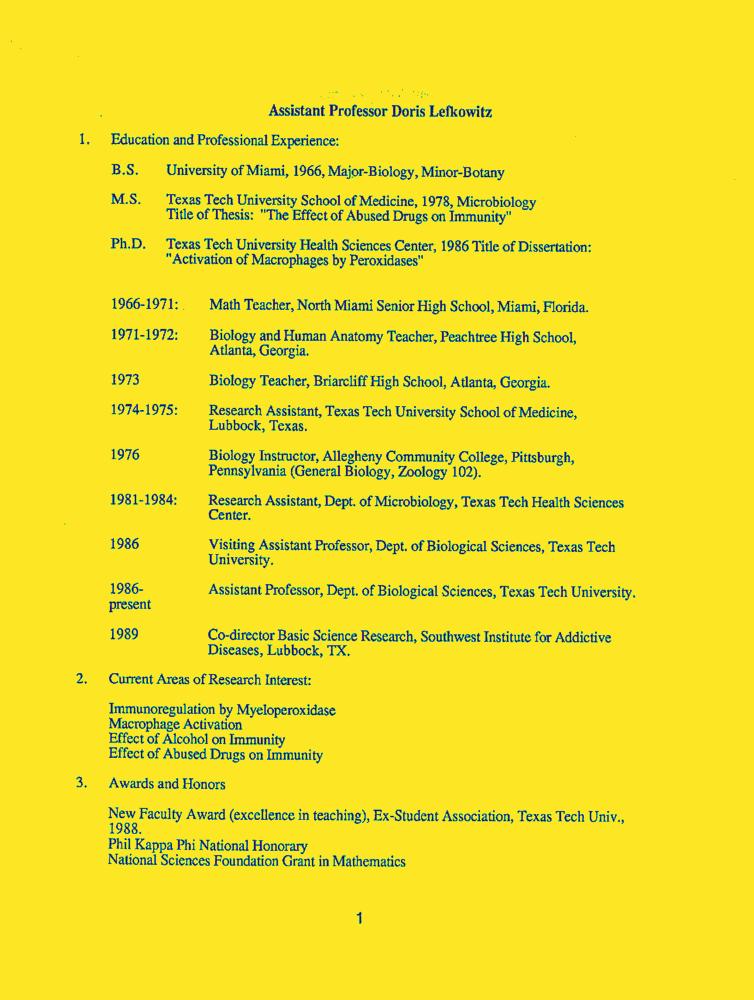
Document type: Resume-Doc